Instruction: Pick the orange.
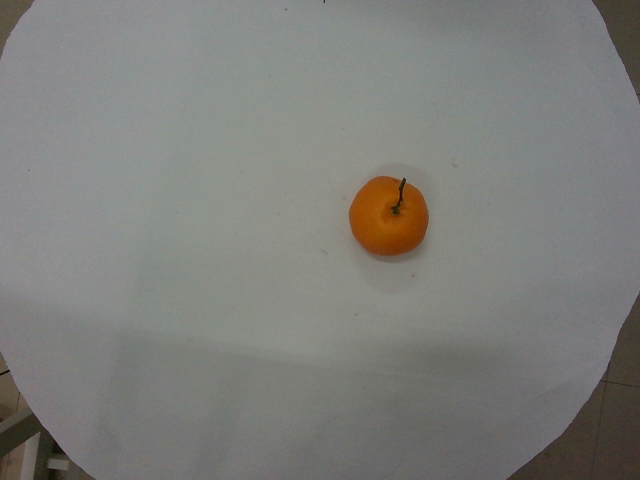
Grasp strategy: vertical